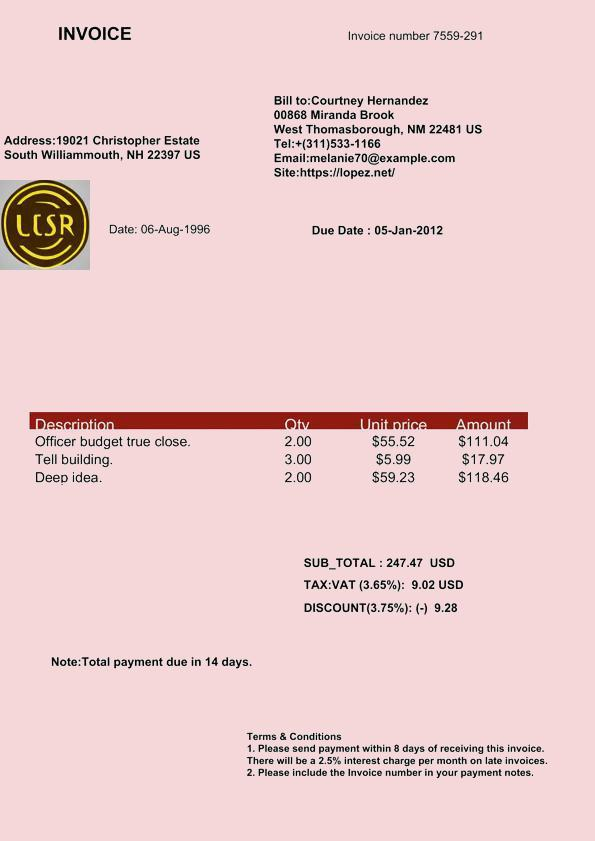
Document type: Invoice